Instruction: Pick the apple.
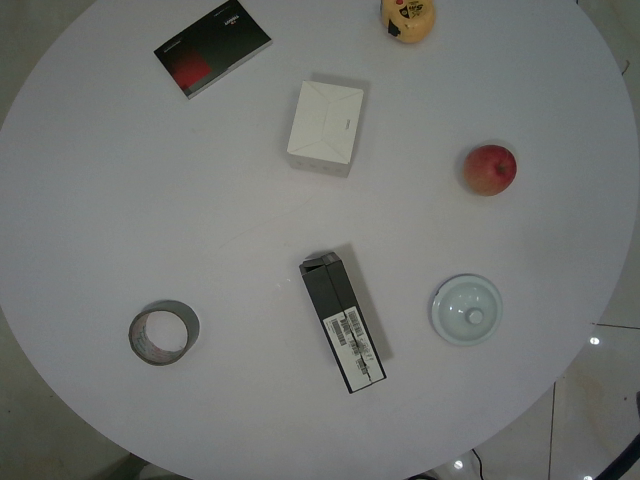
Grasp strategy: vertical